Question: What is the main concern?
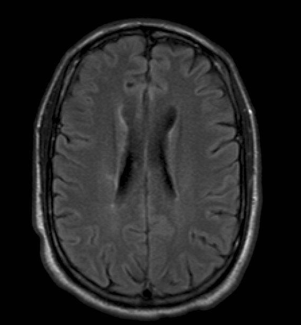
Answer: The findings suggest •  Lateral geniculate body - abnormal signal and enhancement
•  Additional periventricular lesions. There are several small periventricular hyperintensities. This may represent a variety of lesions: hypertensive small vessel ischemia; multiple sclerosis (MS); Lyme disease; etc.. The patient might have a history of 42 y.o. combat fighter pilot c/o "blind spot" - sudden onset  six days ago and lasted about four hours.  Previous Hx of a similar episode several years ago..